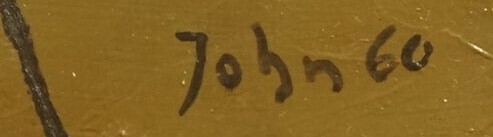
Signature of: jiří john